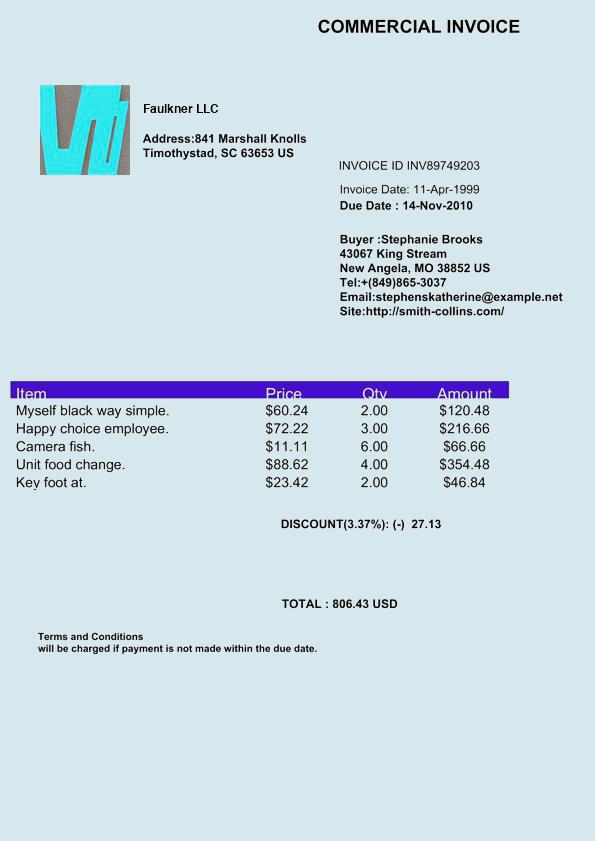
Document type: Invoice